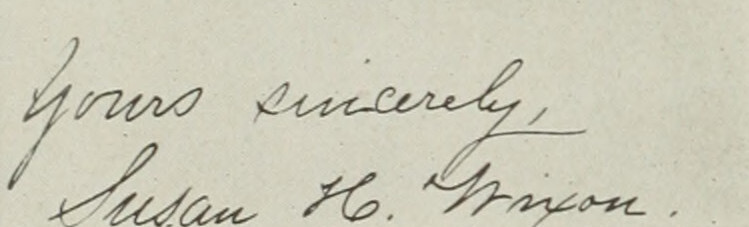
Signature of: susan h wixon